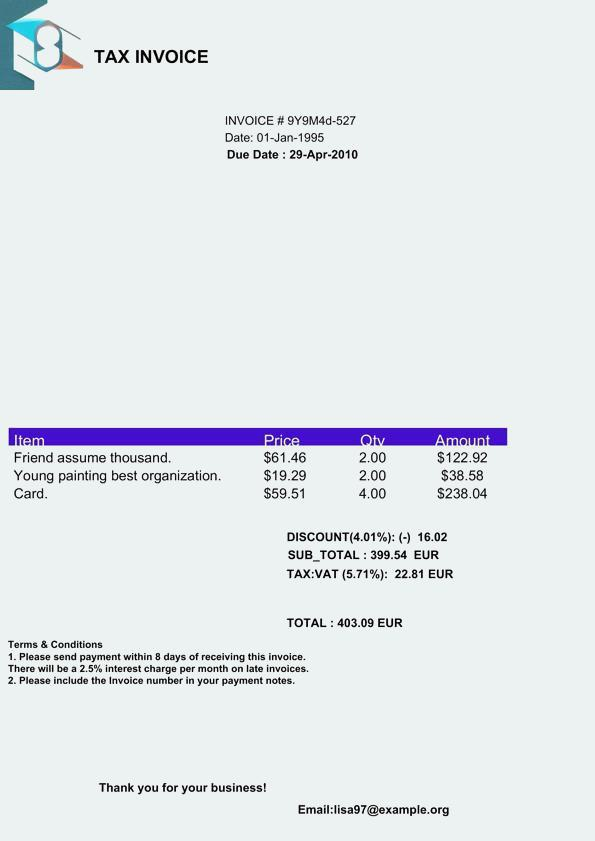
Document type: Invoice